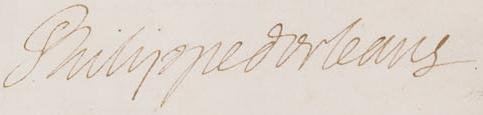
Signature of: philippe duke of orléans